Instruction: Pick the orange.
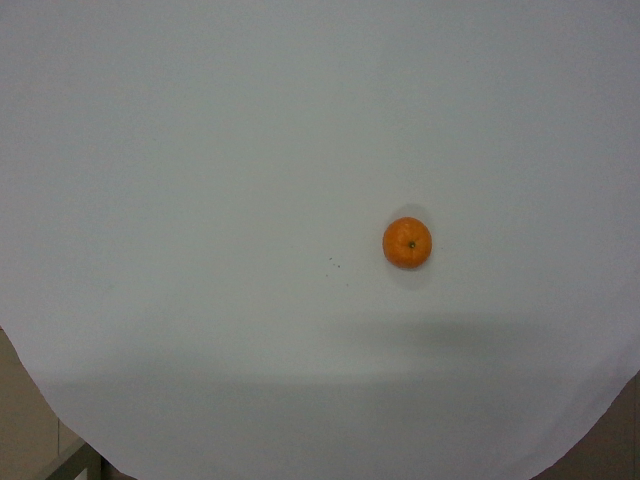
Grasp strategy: vertical